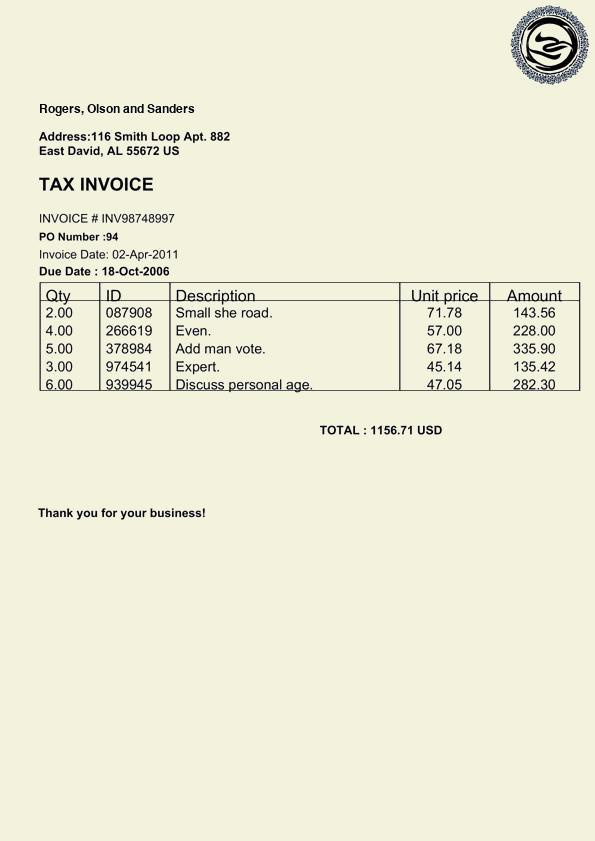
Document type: Invoice